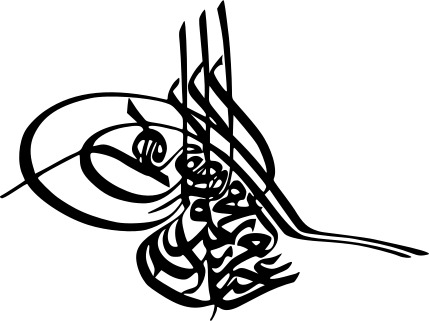
Signature of: abdülaziz